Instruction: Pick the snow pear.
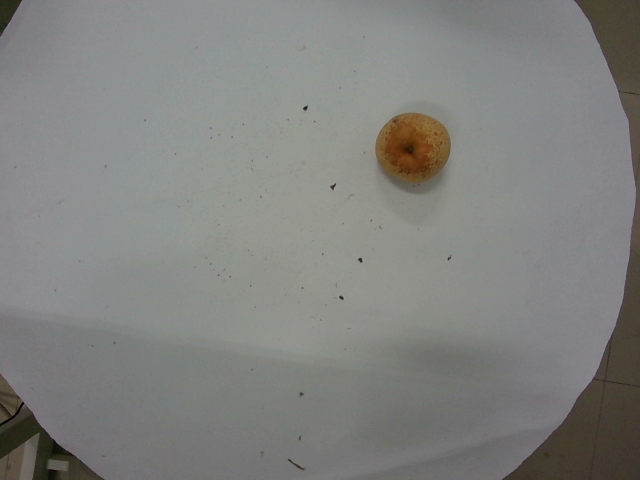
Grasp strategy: vertical